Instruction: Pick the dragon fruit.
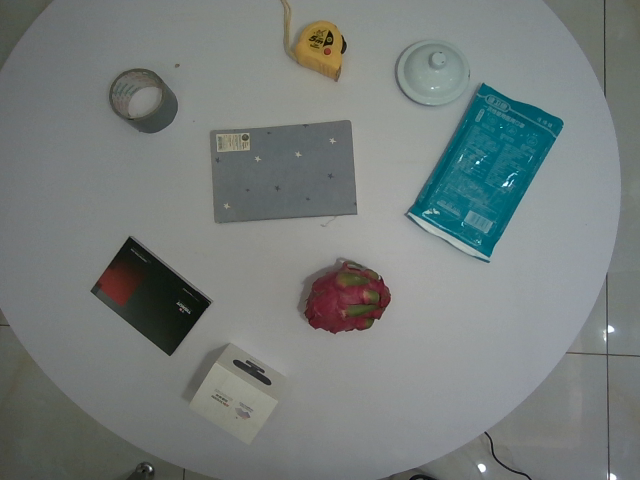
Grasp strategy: vertical